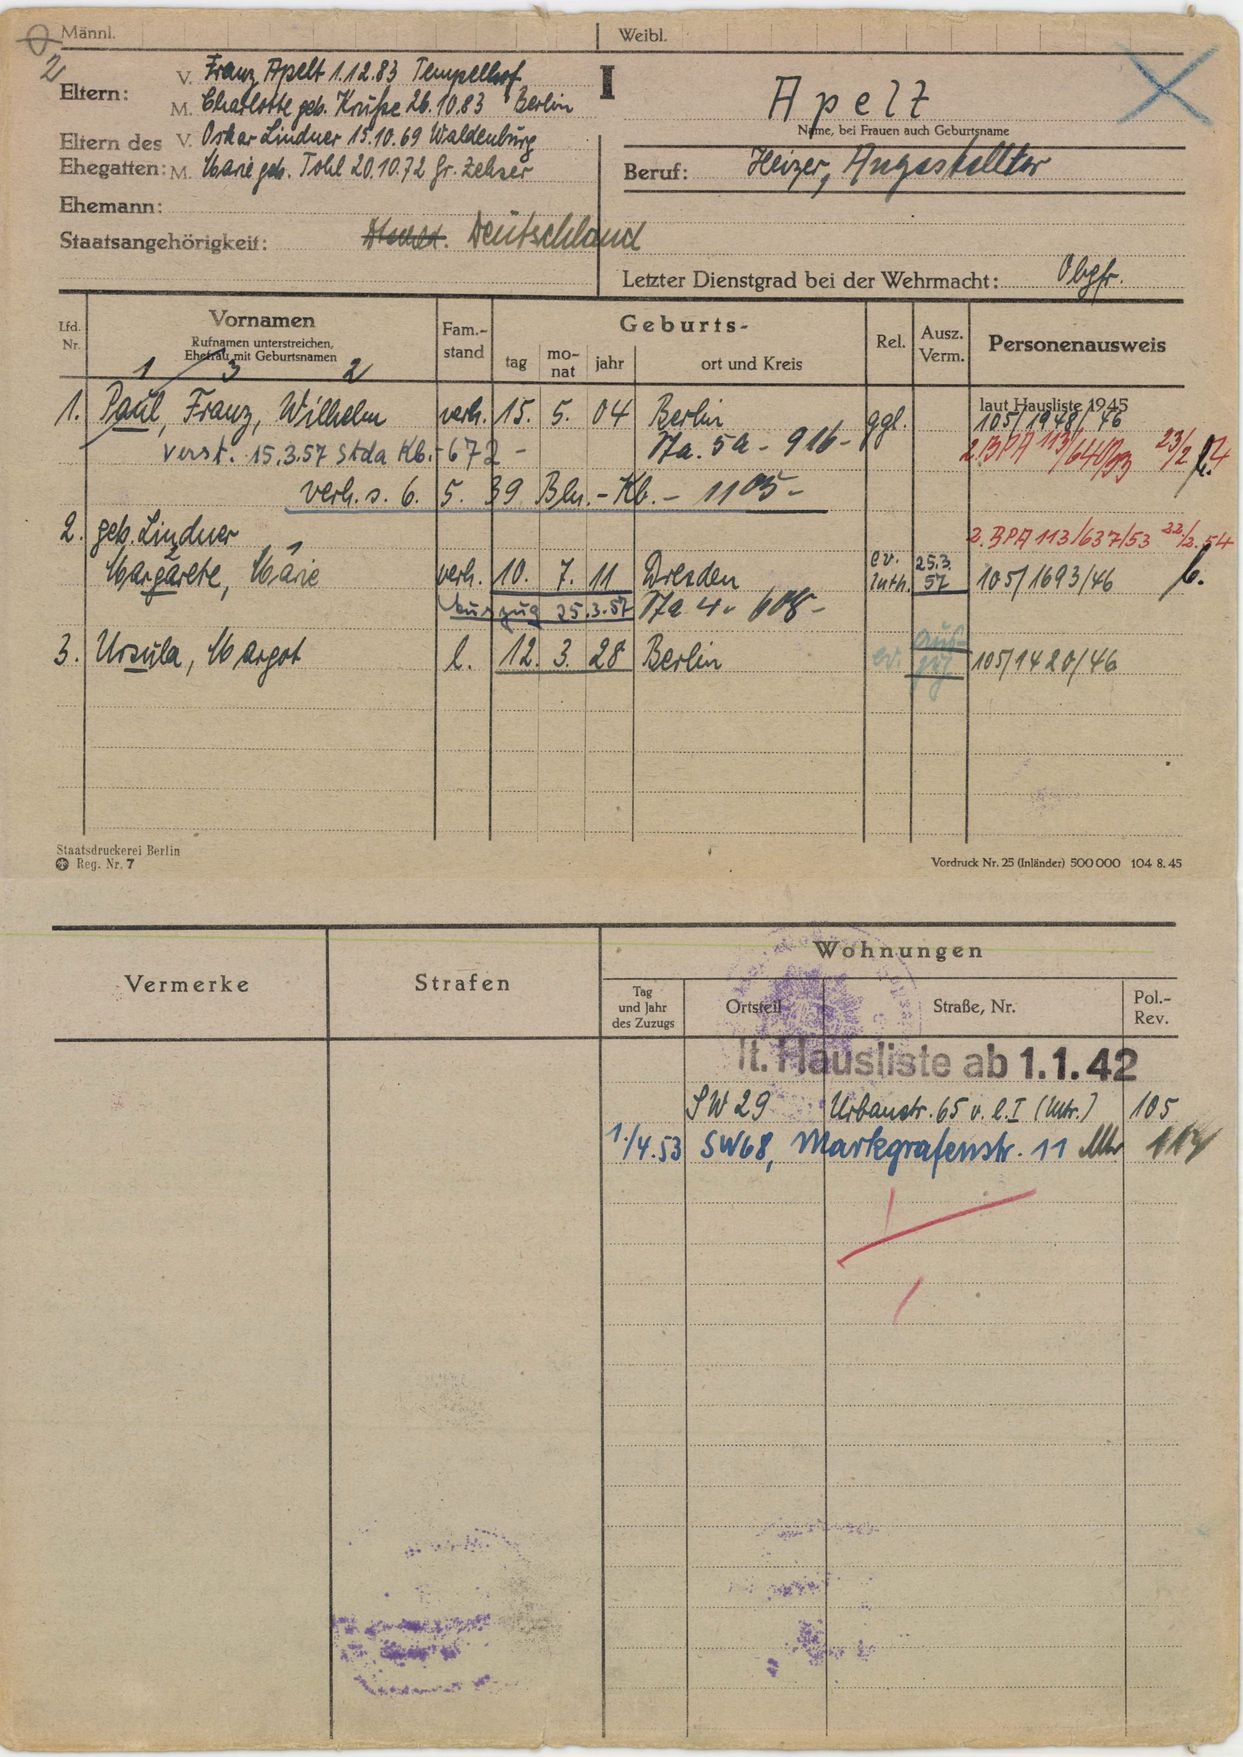
Apelt